Question: How is the history relevant to the case?
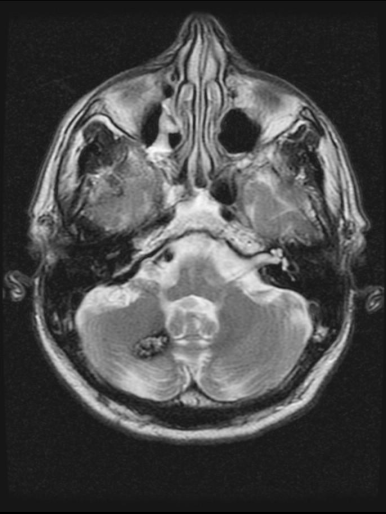
Answer: The patient's history of Not reported by author.

However, patient's with studies similar to the one presented for review here can present with headache or seizures is key in understanding the case.